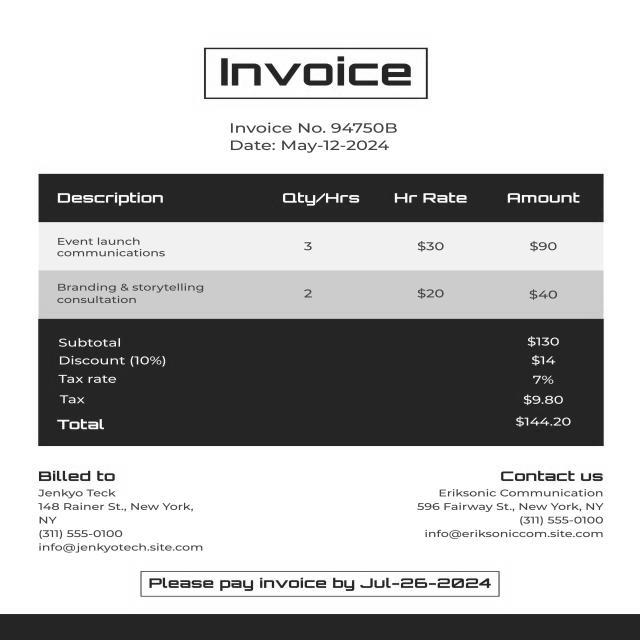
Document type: Invoice